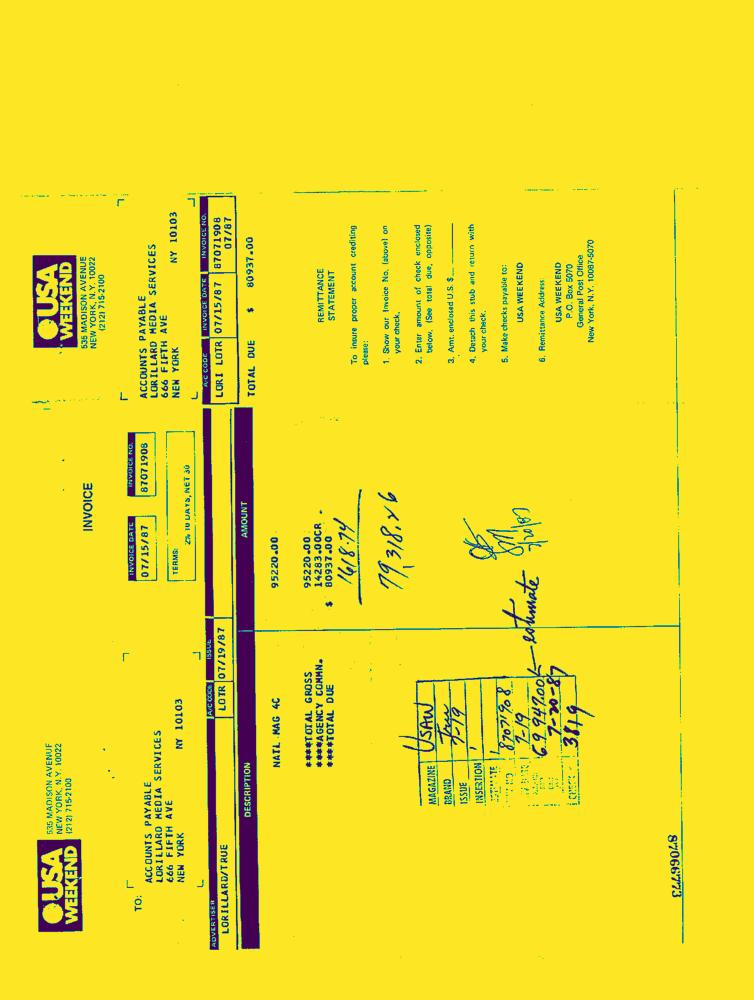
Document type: Invoice-Doc